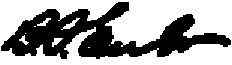
Signature of: benjamin a enloe